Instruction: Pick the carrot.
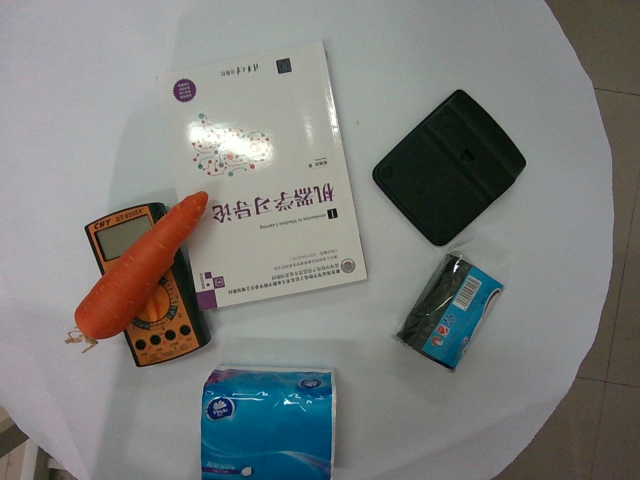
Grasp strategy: vertical